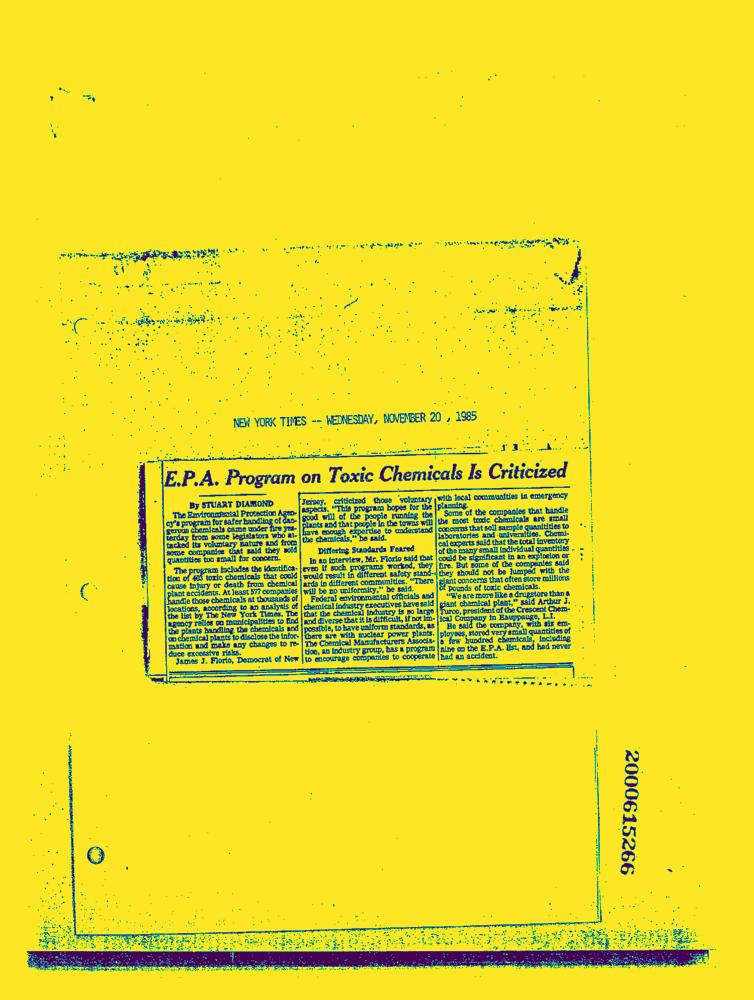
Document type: News-Article